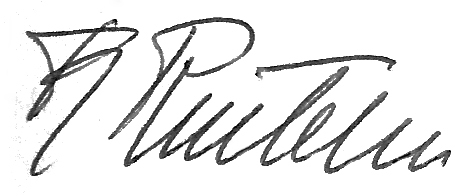
Signature of: fritz joachim von rintelen